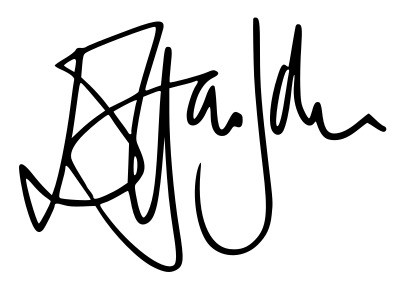
Signature of: elton john